Please extract the written amount, numerical amount, recipient's name, date on the cheque, and the bank's name from the image.
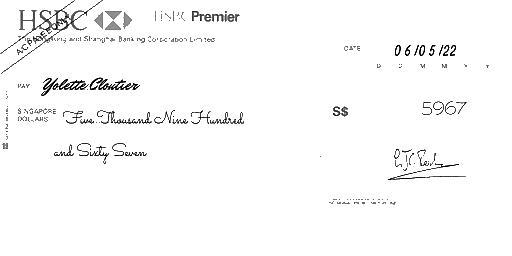
amt_in_words: Five Thousand Nine Hundred and Sixty Seven
amt_in_figures: 5967
payee_name: Yolette Cloutier
bank_name: HSBC
cheque_date: 06/05/22